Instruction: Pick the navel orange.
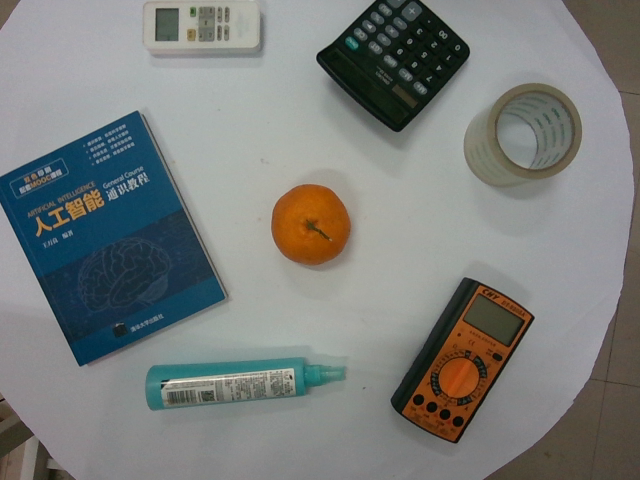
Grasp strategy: vertical